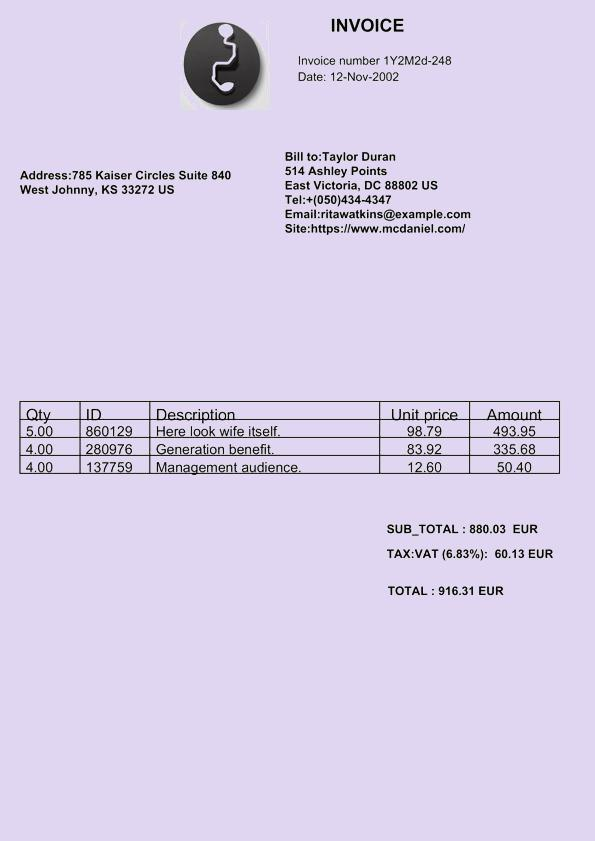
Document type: Invoice